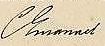
Signature of: carlo emanuele iii of sardinia